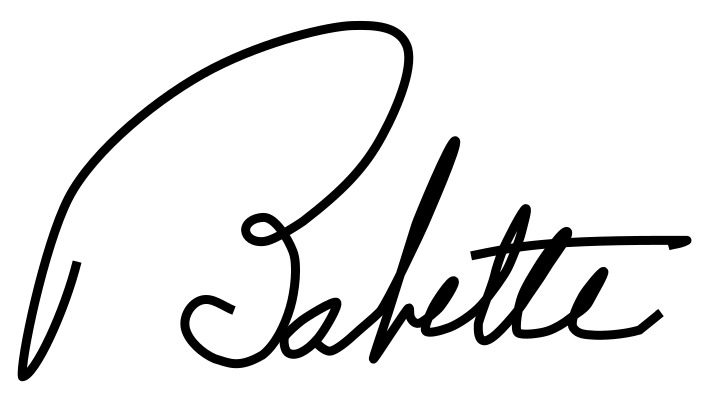
Signature of: babette josephs